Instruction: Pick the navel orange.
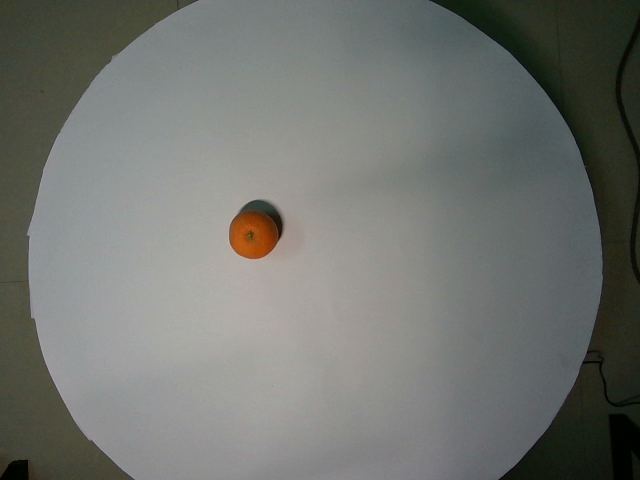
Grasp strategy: vertical